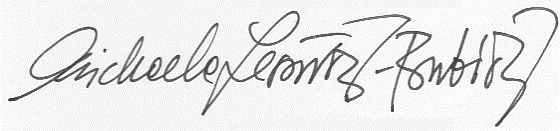
Signature of: michaela lesařová roubíčková